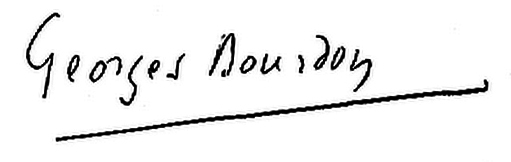
Signature of: georges bourdon